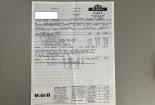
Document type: Invoice